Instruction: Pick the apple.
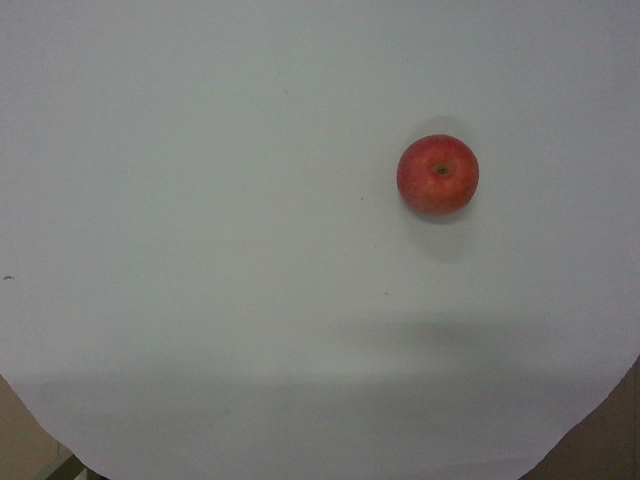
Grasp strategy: vertical